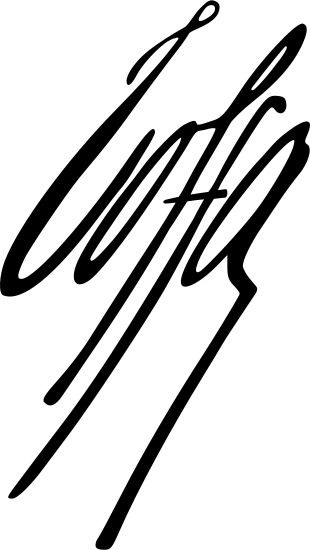
Signature of: toffa